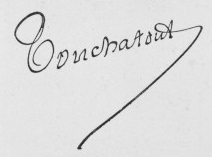
Signature of: touchatout